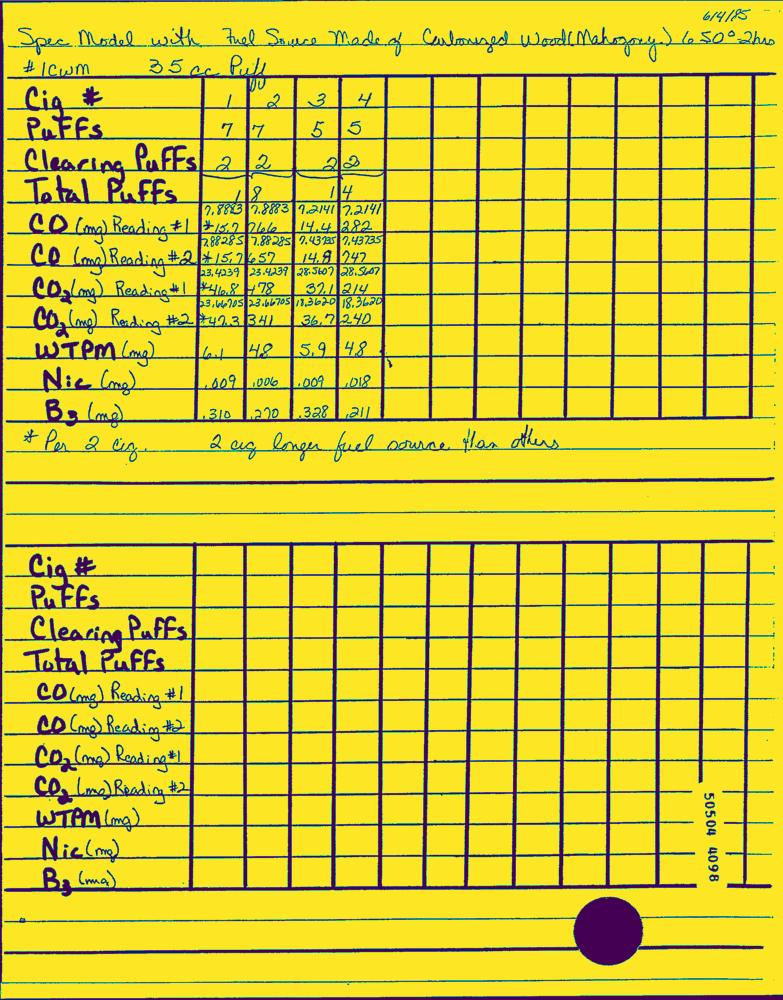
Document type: Hand-Written